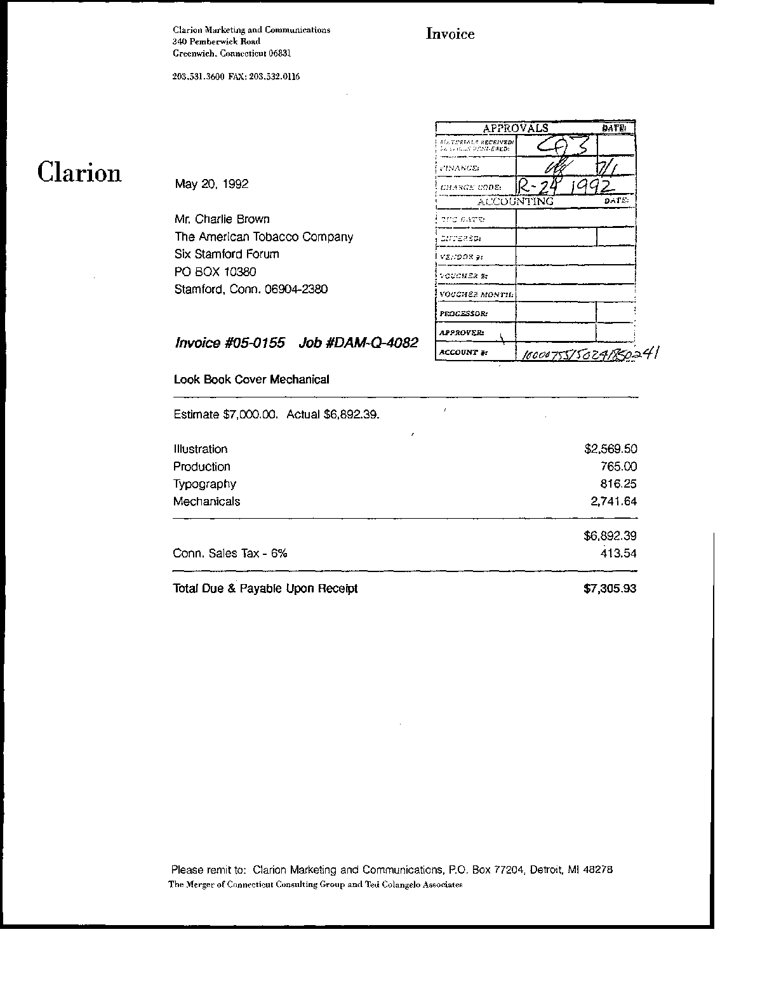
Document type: Invoice